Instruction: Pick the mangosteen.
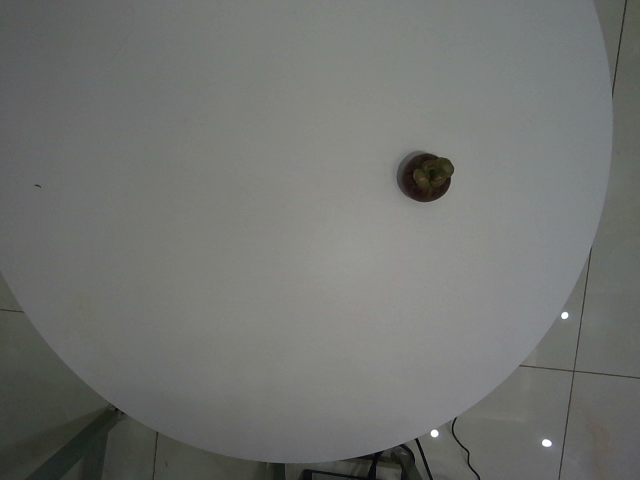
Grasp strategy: vertical